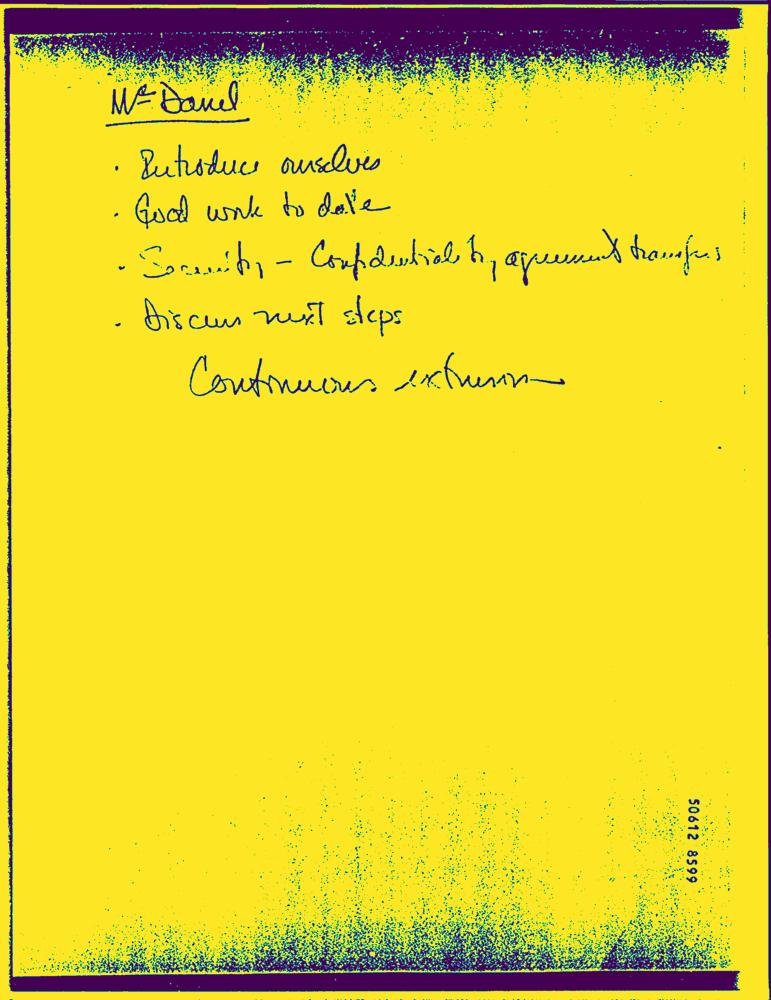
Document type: Hand-Written